Question: What tax district, tax-rate area, or tax area code is specified in the document?
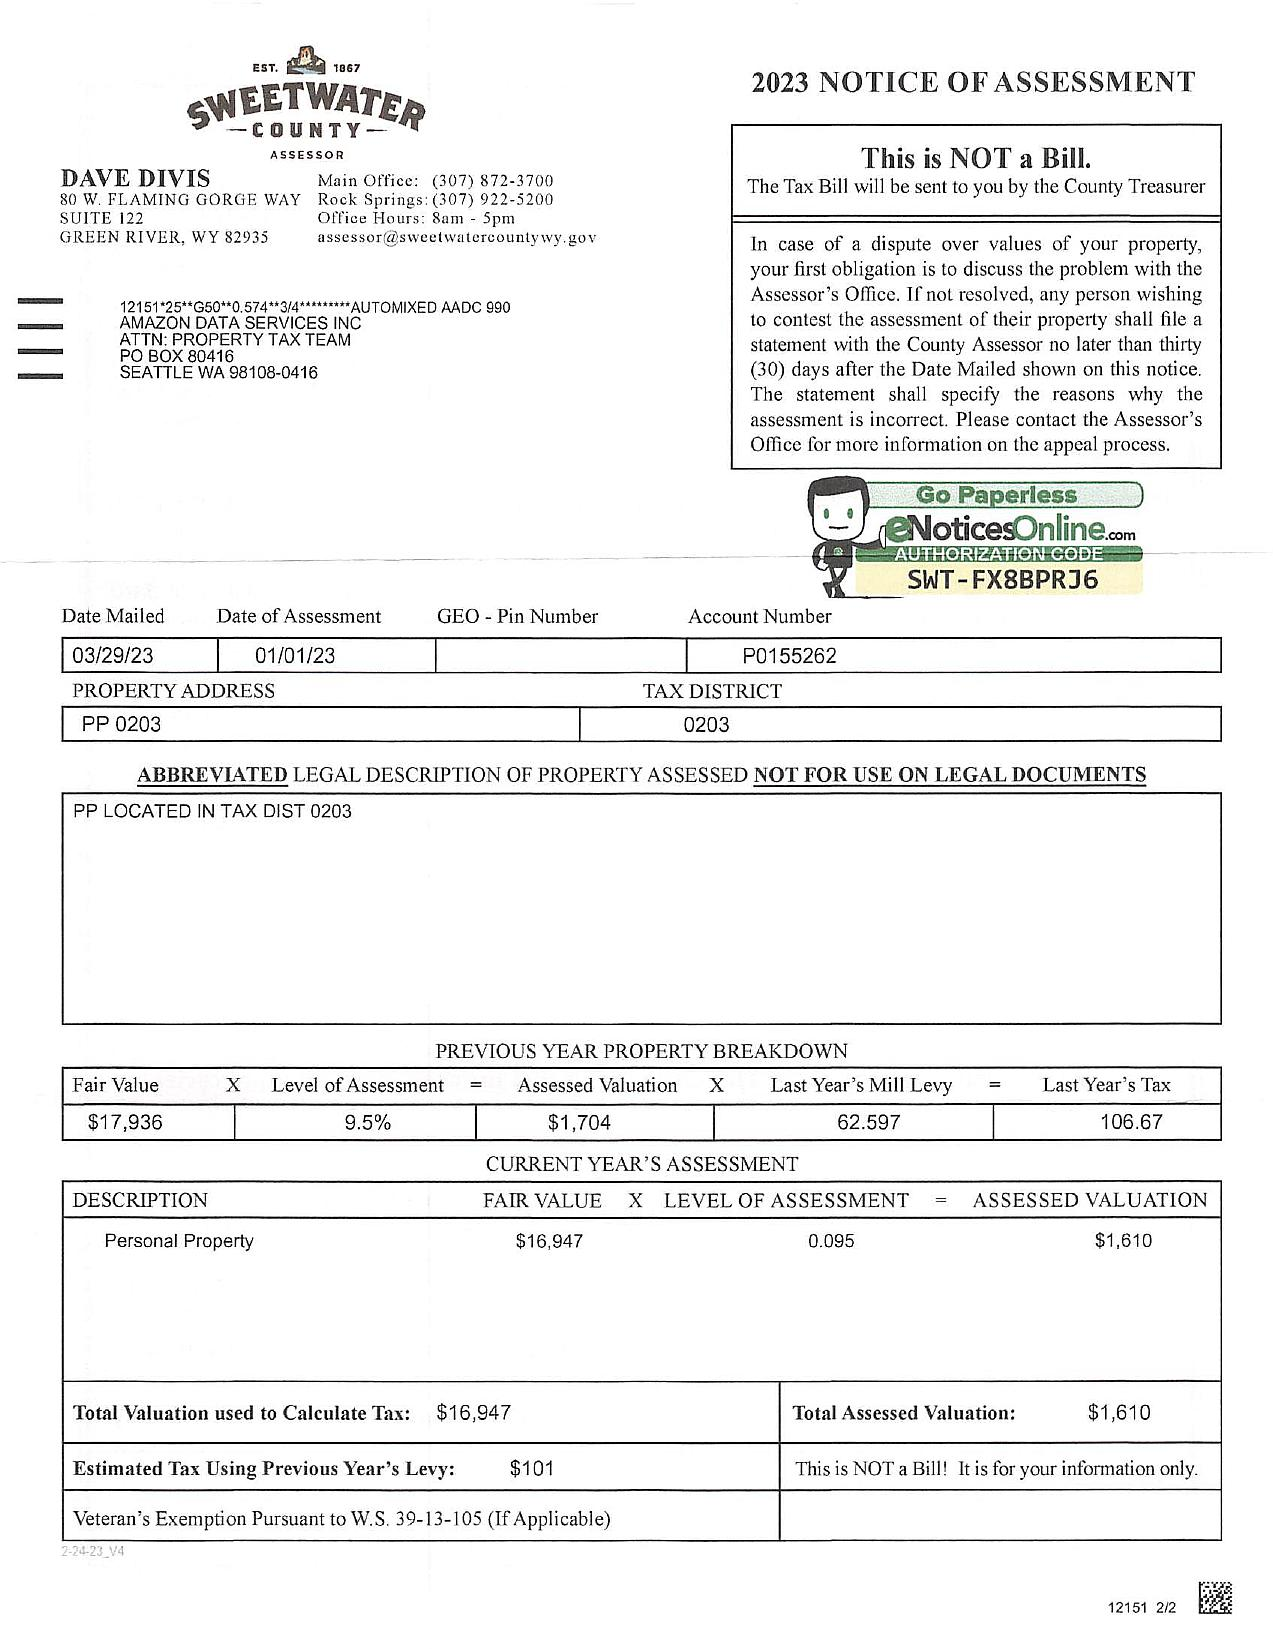
Answer: "0203"